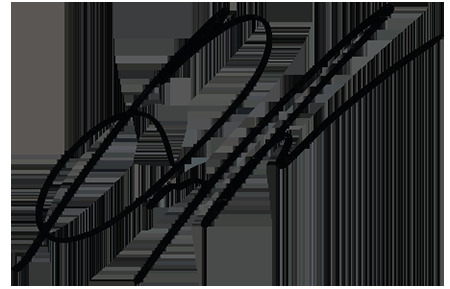
Signature of: greg moore